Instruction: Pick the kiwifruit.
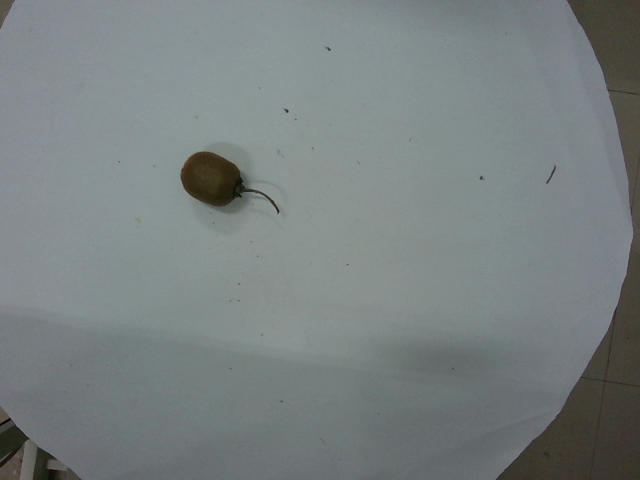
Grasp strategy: vertical